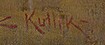
Signature of: cyril kutlík